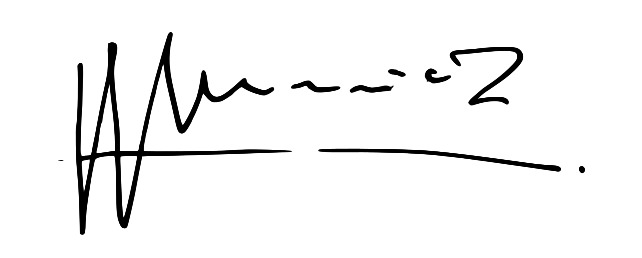
Signature of: q597698